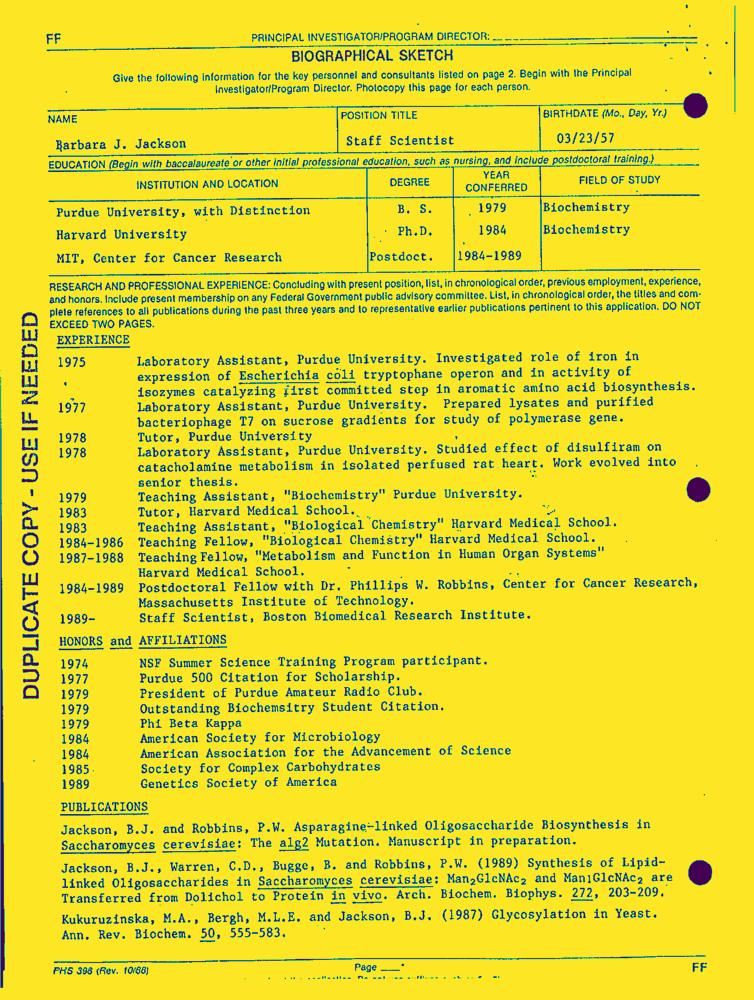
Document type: Resume-Doc